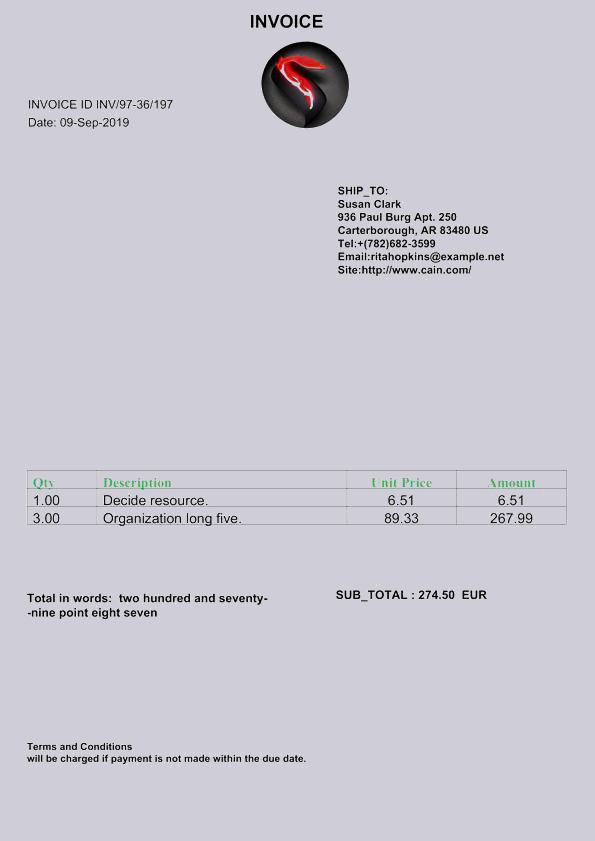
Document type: Invoice